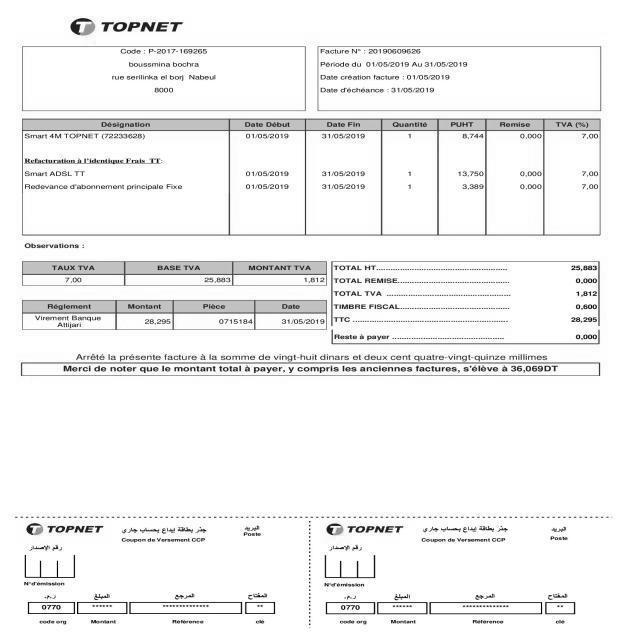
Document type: Invoice